Question: In what way does the history help explain the case?
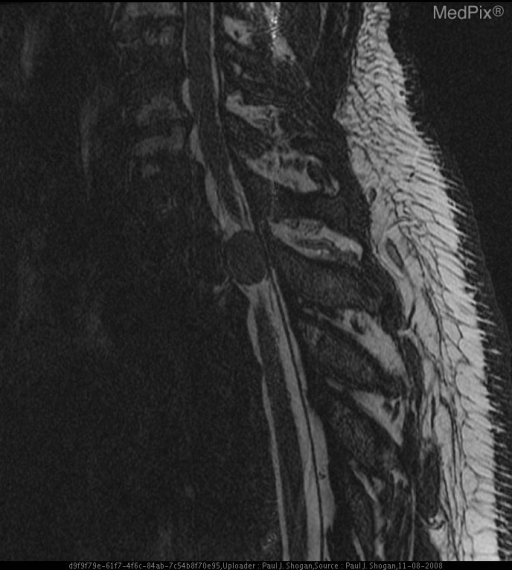
Answer: The patient's history of 56 yo male with 24 month history of gradually worsening upper back pain. is key in understanding the case.